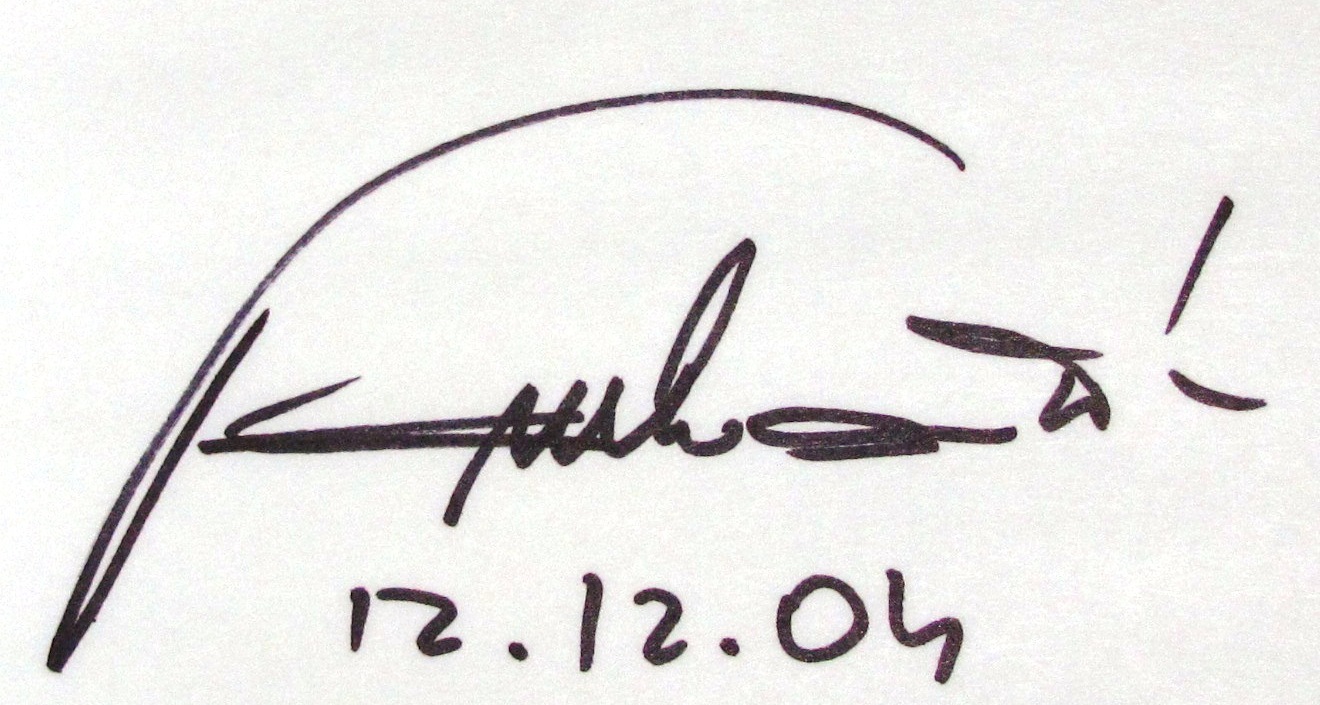
Signature of: antonín panenka